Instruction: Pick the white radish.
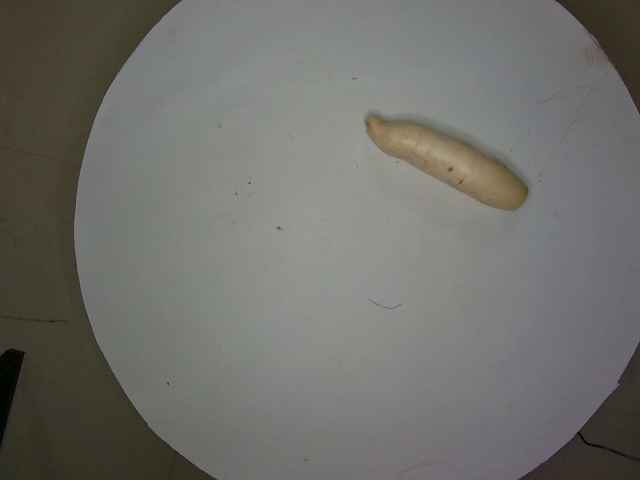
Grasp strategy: vertical